Question: What is the potential diagnosis?
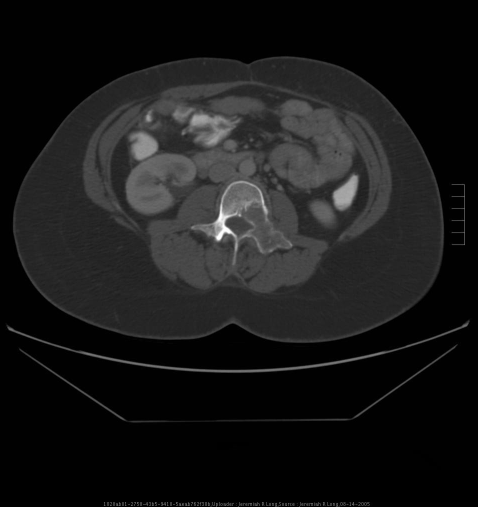
Answer: The possible diagnosis includes Lytic bone lesion: metastatic disease, myeloma, osteosarcoma, chondrosarcoma, fibrosarcoma, hemangioma, lymphoma, aneurysmal bone cyst, eosinophilic granuloma, Paget's disease, giant cell tumor..